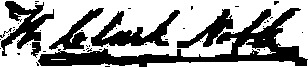
Signature of: william clark noble